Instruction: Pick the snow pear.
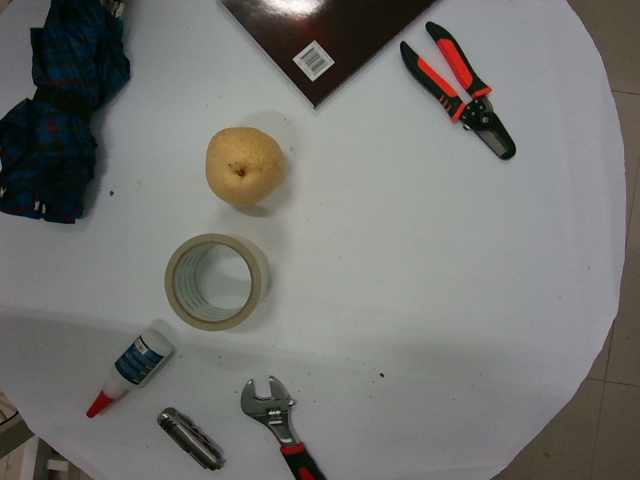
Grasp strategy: vertical